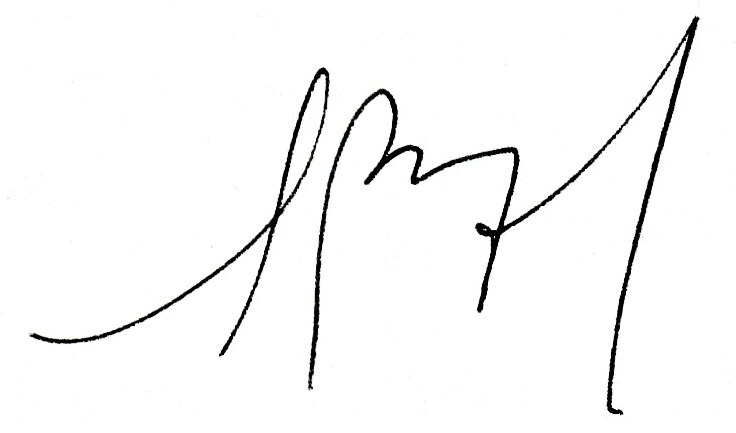
Signature of: camille bourniquel